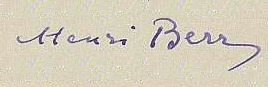
Signature of: henri berr